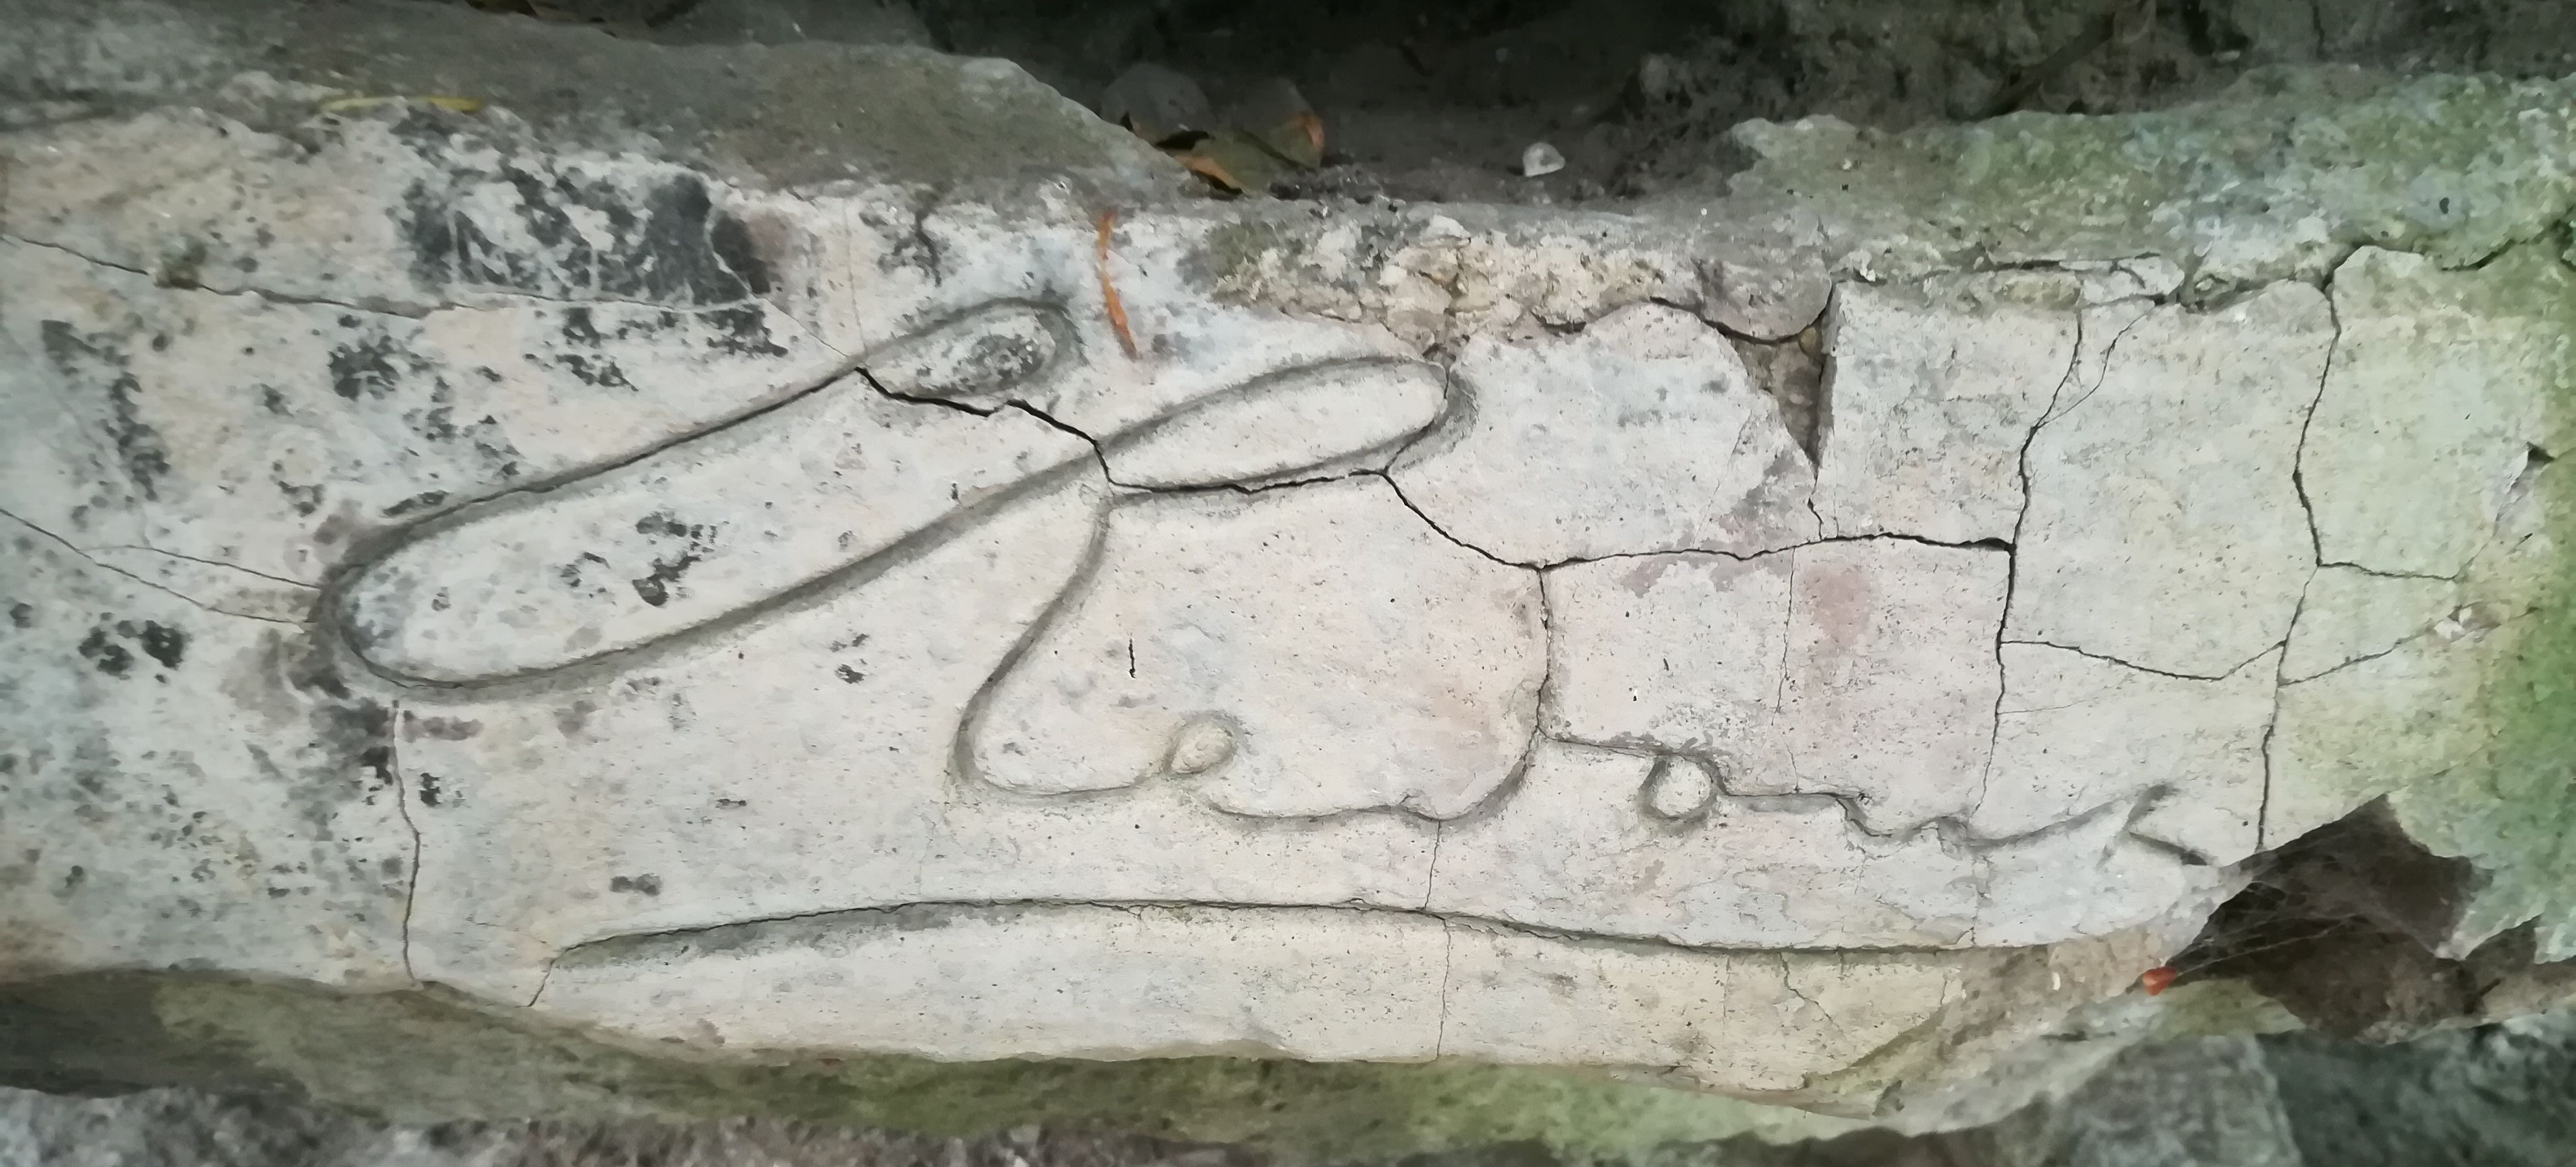
Signature of: édouard redont